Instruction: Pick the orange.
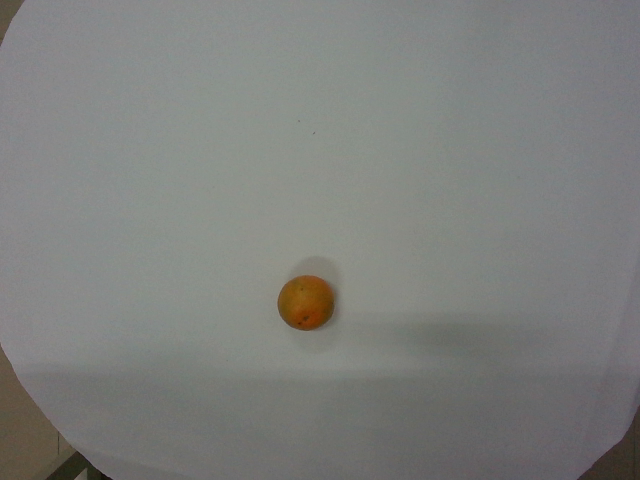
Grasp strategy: vertical